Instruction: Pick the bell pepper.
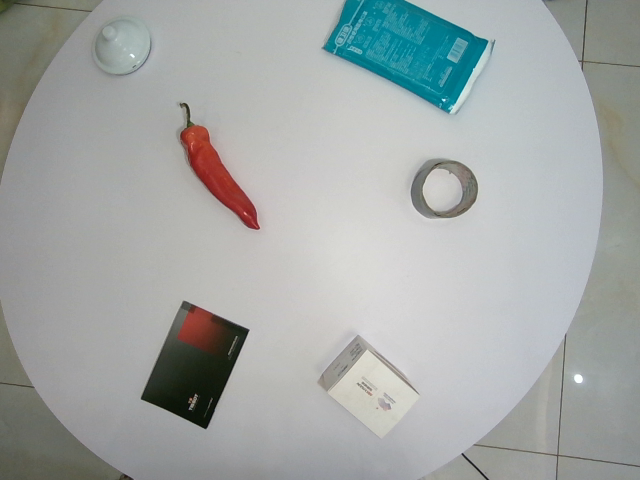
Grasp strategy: vertical